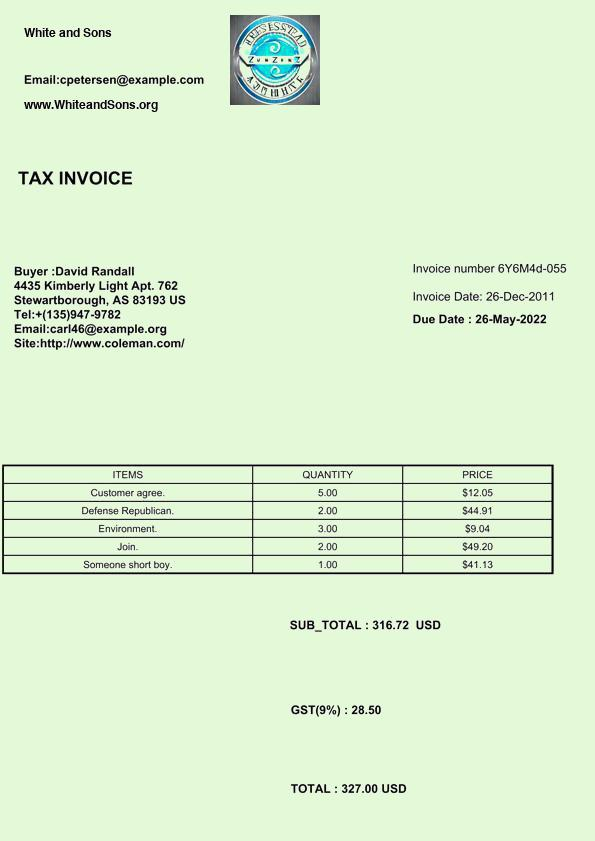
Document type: Invoice